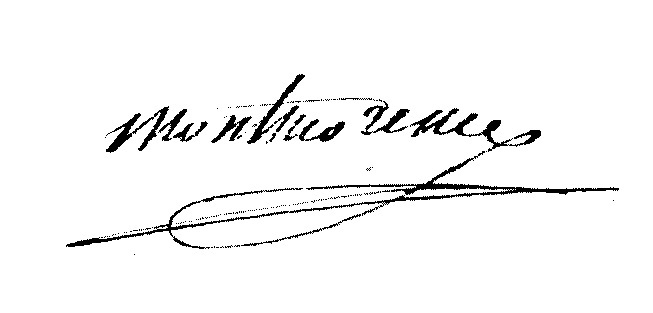
Signature of: mathieu de montmorency